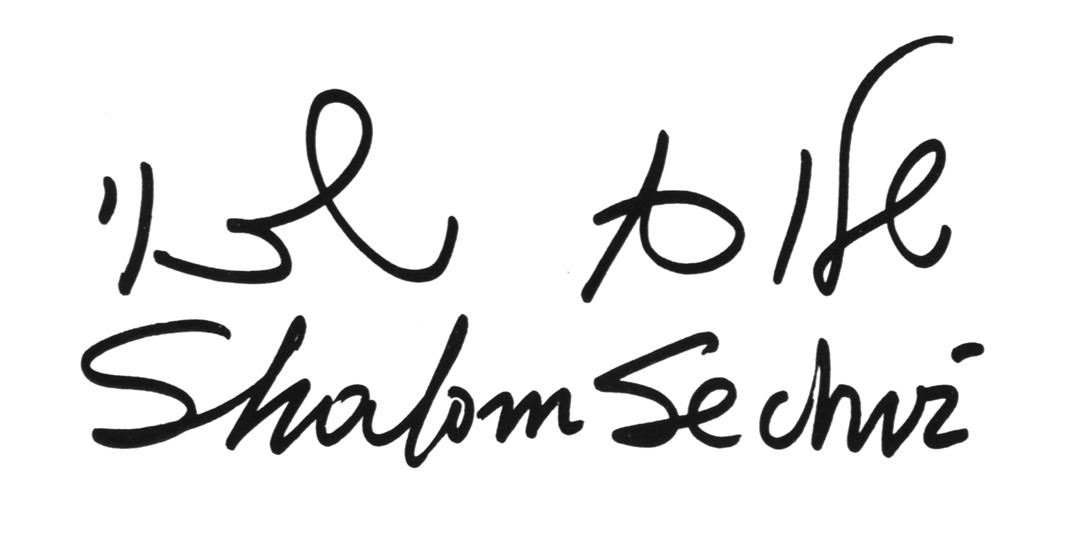
Signature of: shalom sechvi